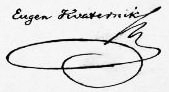
Signature of: eugen kvaternik